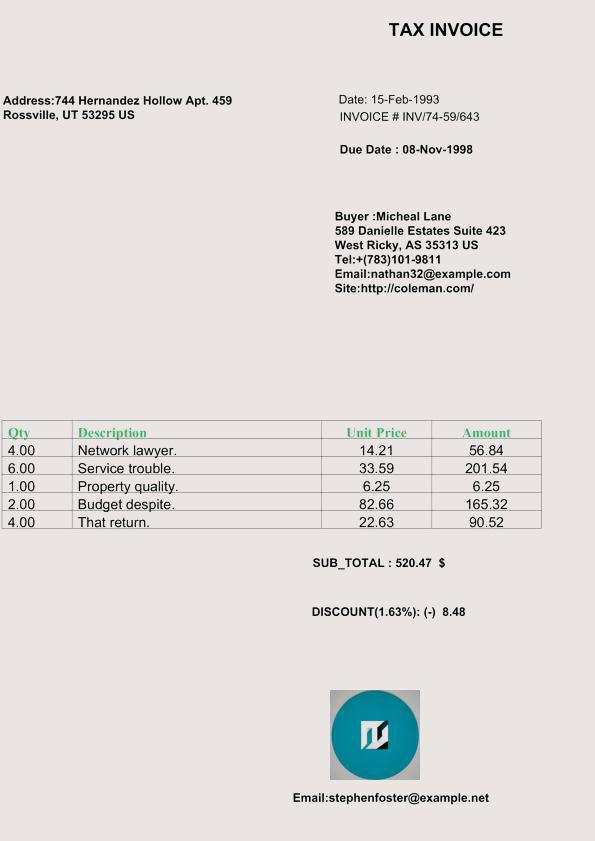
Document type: Invoice